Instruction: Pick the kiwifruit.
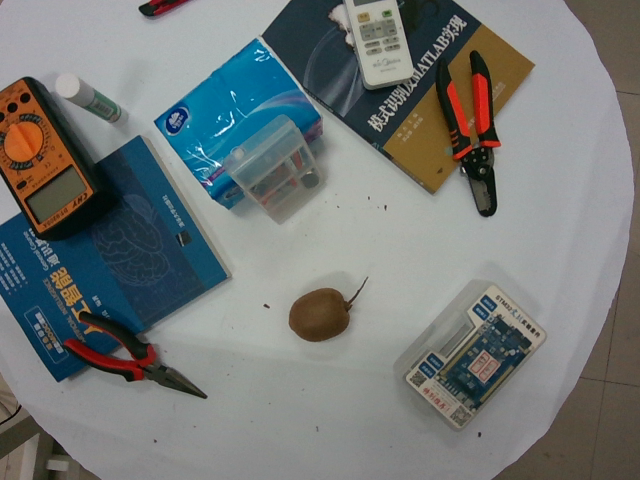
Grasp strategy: vertical